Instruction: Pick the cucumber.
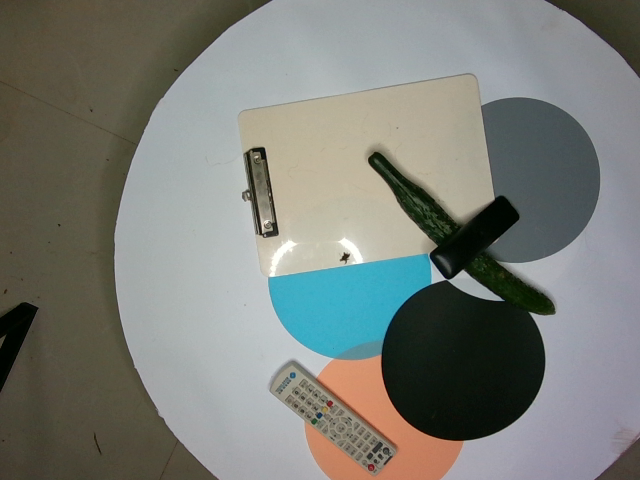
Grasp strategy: vertical